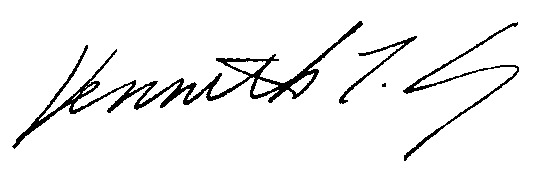
Signature of: kenneth lay